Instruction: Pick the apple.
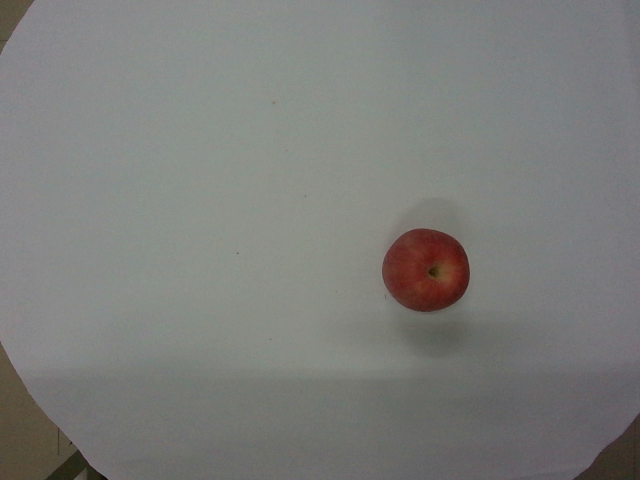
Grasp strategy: vertical